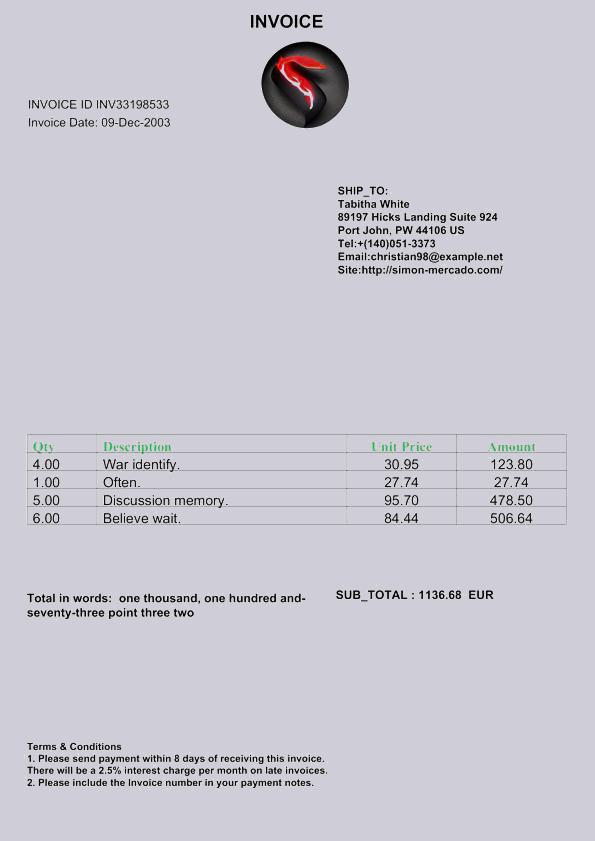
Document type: Invoice